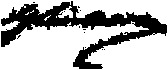
Signature of: george simpson